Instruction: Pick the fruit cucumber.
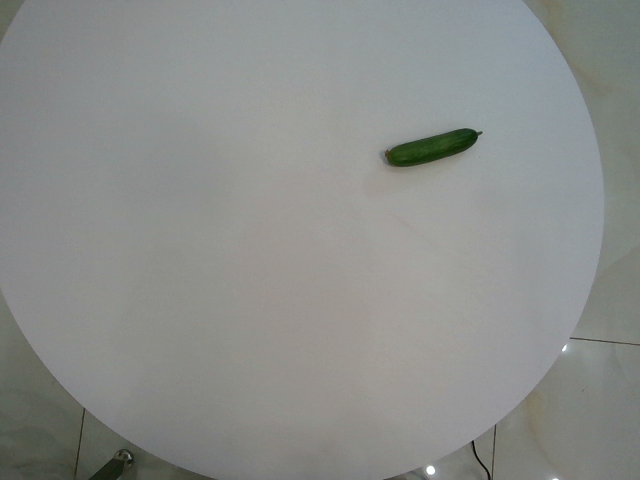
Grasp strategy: vertical